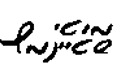
Signature of: motty steinmets